Question: What might the diagnosis be?
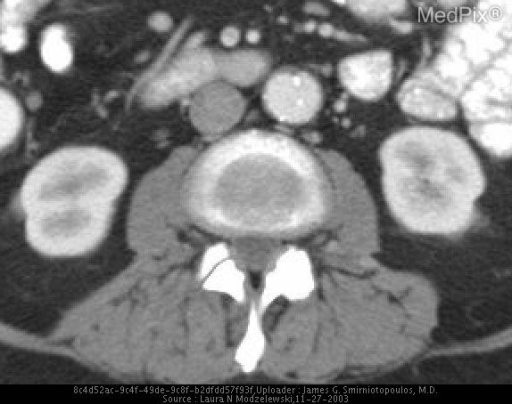
Answer: The possible diagnosis includes - Aortic wall hematoma
- Penetrating aortic ulcer
- Chronic dissection.